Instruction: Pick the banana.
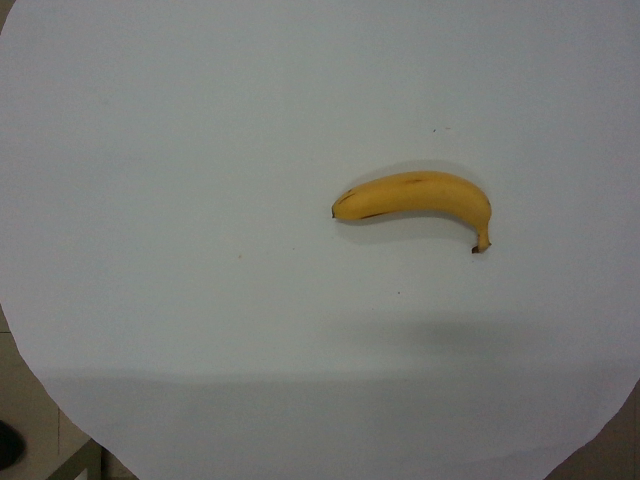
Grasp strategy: vertical